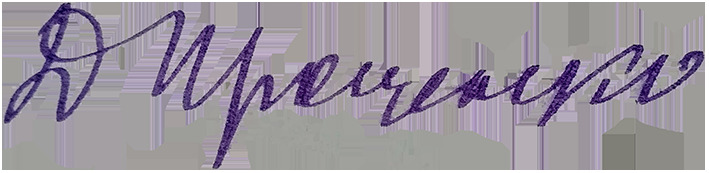
Signature of: dmytro protsenko